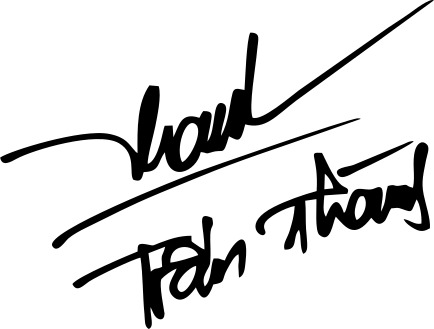
Signature of: trấn thành